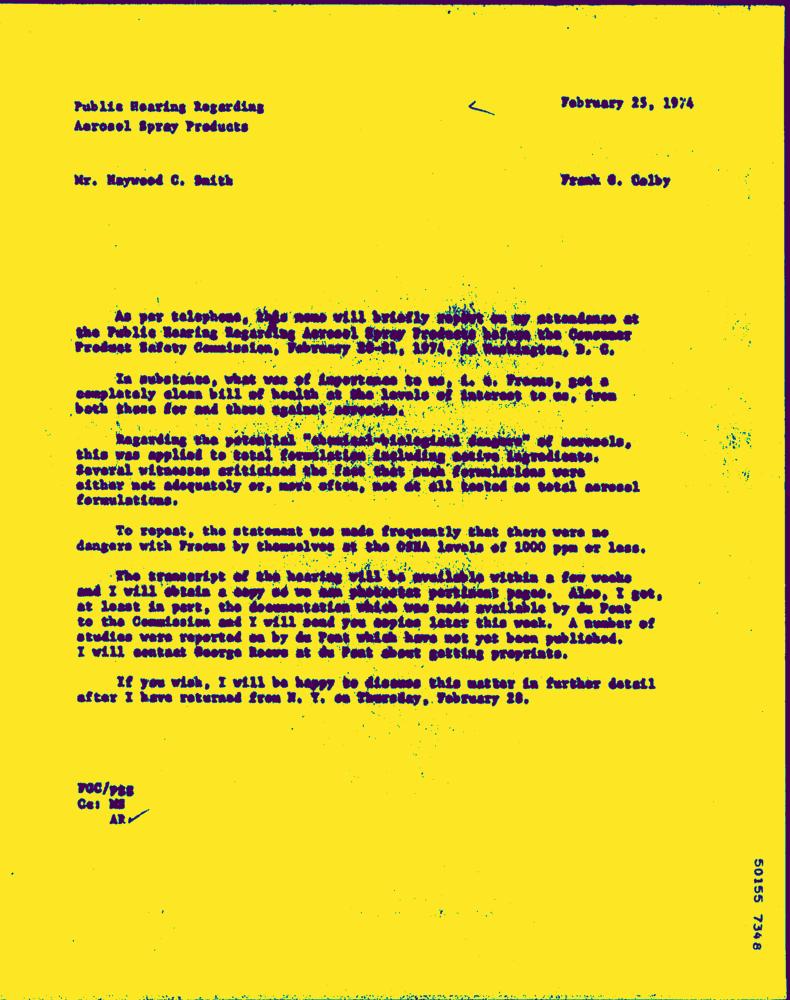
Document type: Letter-Doc